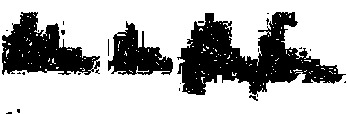
Signature of: william w crapo